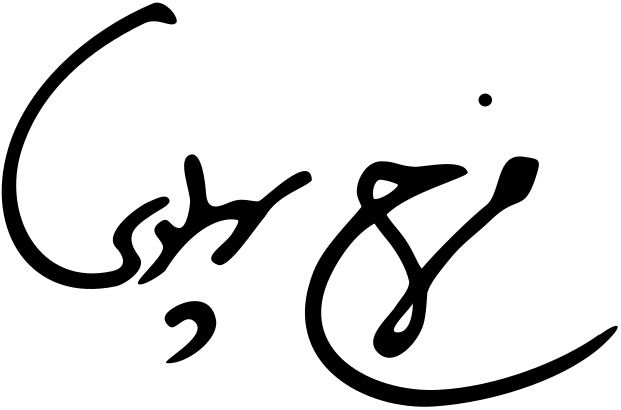
Signature of: farah pahlavi